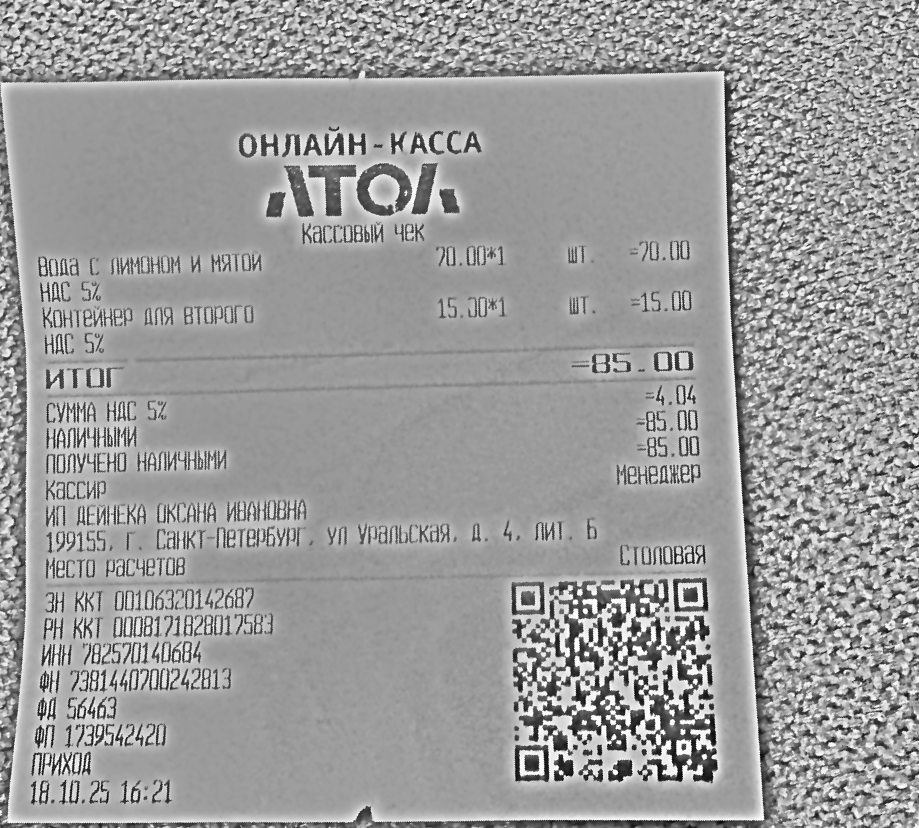
Продавец: ИП ДЕЙНЕКА ОКСАНА ИВАНОВНА
ИНН: 782570140684
Дата: 18.10.25 16:21
Товары: Вода с лимоном и мятом; Контейнер для второго
Количество: 1; 1
Цена: 70.00; 15.00
Сумма: 70.00; 15.00
Итого: 85.00